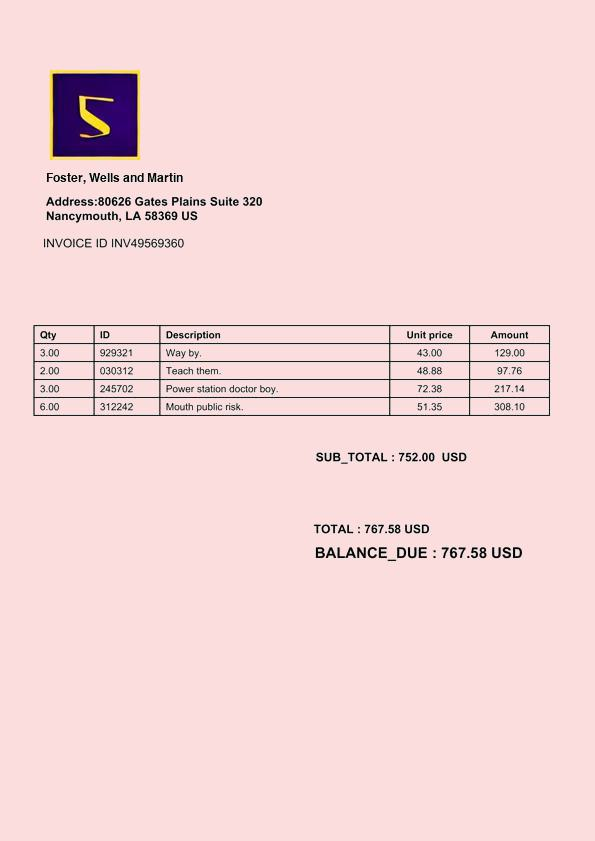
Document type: Invoice